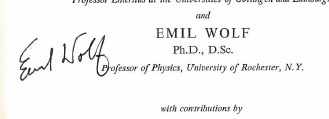
Signature of: emil wolf